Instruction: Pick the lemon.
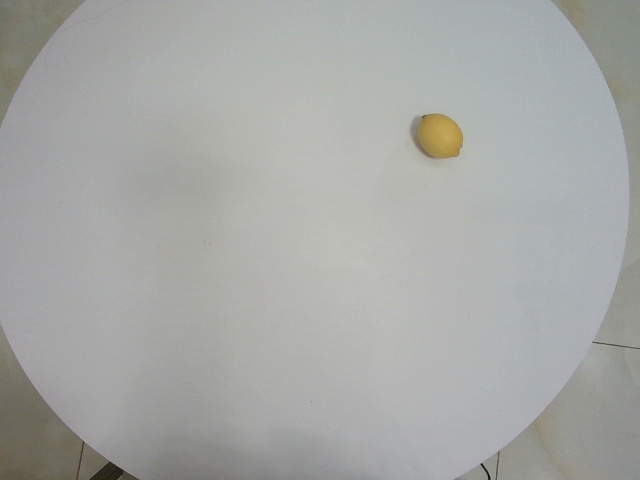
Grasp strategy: vertical